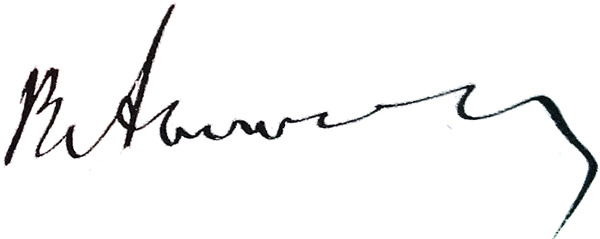
Signature of: volodymyr antonovych